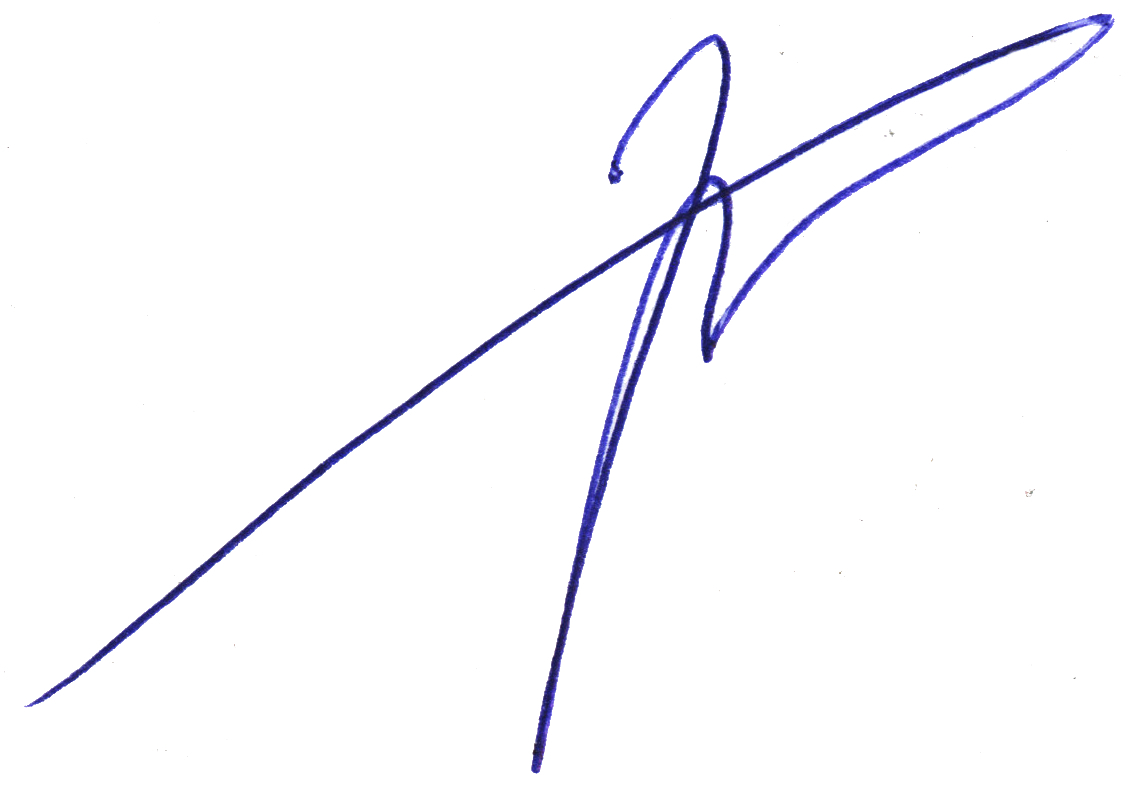
Signature of: vadim erlikhman